Patient: Female, age 74
When the patient was 74 years old, she visited her GP due to swelling of the left lower limb, fatigue, and bruising (Table 1, Timeline Day 0). Her blood cell count showed remarkable anemia [hemoglobin (Hb): 8.8 g/dl] and thrombocytopenia [platelet (PLT) count: 25 x 109/L]. After a consultation with the HUH ER and hematologists, more laboratory tests, a whole-body CT scan, and a bone marrow biopsy were scheduled. The hypothesis of the hematologists included myelodysplastic syndrome (MDS).
A week after she visited her GP (before her CT scan and bone marrow biopsy), the patient was admitted to the HUH ER due to pain, worsening edema, and a bruise on her left lower limb. A clinical examination revealed a palpable mass in her abdomen and pain when flexing her left hip. The patient was afebrile and did not have a history of weight loss. She presented with worsening anemia (Hb: 8.0 g/dl), thrombocytopenia (PLT: 17 x 109/L), and elevated infection markers [white blood cells (WBC): 15.0 x 109/L; C-reactive protein (CRP): 39 mg/L]. Her blood electrolytes, sugar level, liver and kidney function, clotting time, vitamin B12, and folic acid tests were normal, but the ferritin level was elevated. Blood and urine samples were collected for bacterial cultures. A thromboembolic event was suspected, and the patient was started on tinzaparin.
A body CT (including pulmonary angiography) scan showed small areas of ground-glass opacity, predominantly on the right side of the patient (Figure 2C). PE was not evident but could not be definitely excluded. Her abdominal CT scan showed growth of the suspected pseudotumor (to 6 cm x 7.5 cm x 9 cm, Figure 2D) and fractures of the pubic bone and trochanter major. The spleen appeared normal in size. A day later, a lower-limb ultrasound (US) was performed, which ruled out the presence of DVT. Due to a further decrease in the patient's Hb and PLT levels and the need for RBC and PLT transfusions, treatment with tinzaparin was discontinued. The results of her blood and urine bacterial cultures and Helicobacter tests were negative. MDS, malignancy, or bleeding (e.g., hematoma of the psoas region) was suspected.
A bone marrow biopsy was performed, and its preliminary results showed negative for MDS, leukemia, lymphoma, and other malignancies. An abdominal CT scan with angiography was performed again, and no signs of bleeding were found. The radiology report indicated that her suspected pseudotumor was large, but there was no significant change in size compared with the scan taken 3 days earlier. The arthroplasty surgeon from the HUH Arthroplasty Center (HUS Peijas Hospital, Vantaa, Finland) was contacted for consultation. Metal artifact-reducing sequence magnetic resonance imaging (MARS-MRI) was recommended but was not immediately available.
A full blood count indicated reticulocytosis (150-310; normal range: 30-108 x 109/L), low RBC fragments (0.8%-1.1%), and elevated WBC with neutrophilia but normal-to-borderline-low lymphocytes. The patient's hemolysis markers (e.g., haptoglobin and bilirubin) and clotting times were normal. Her plasma protein fractions were normal except for borderline-low albumin levels. Lactate dehydrogenase (450-560 U/L; normal range: 155-255 U/L) and D-dimer (30-38 mg/L; normal range: <0.5 mg/ml) were elevated. A Coombs C3d test was positive. An iron panel showed mild iron deficiency and elevated erythropoietin (EPO) levels. Iron was administered intravenously to correct her iron deficiency. Thyroid hormone tests were normal. Paroxysmal nocturnal hemoglobinuria tests were negative. Based on her laboratory results, autoimmune hemolytic anemia (AIHA), cold AIHA, idiopathic thrombocytopenic purpura (ITP), AIHA combined with ITP, and chronic disseminated intravascular coagulation (DIC) were considered possible. A cold hemagglutinin test was negative. Given her possible ITP, the patient received 40 mg of dexamethasone daily for 4 days and IV immunoglobulin (IVIG; 1 mg/kg per day) twice, without a significant response. Because of her poor response to PLT transfusions, hematologists suggested a peripheral mechanism contributing to thrombocytopenia (e.g., bleeding, vasculitis, or another inflammatory reaction).
Further tests were performed, which resulted negative for hepatitis, parvovirus, Epstein-Barr virus, and human immunodeficiency virus. Among the blood coagulation factors, factors VIII and IX, as well as the active von Willebrandt factor (vWF) and vWF antigen, were slightly above the normal ranges. However, factor FVXIII was slightly below the normal range. These findings suggest a reactive response to possible bleeding. The results of the final bone marrow biopsy of the patient showed normal cell lines, normal granulopoiesis and erythropoiesis, and no signs of MDS, leukemia, lymphoma, or other malignancies. A gene test for BCR-ABL:which can diagnose certain hematologic malignancies:was negative. Her interleukin 2 receptor levels were not as high as expected in hemophagocytic lymphohistiocytosis. Her antiphospholipid antibodies were negative.
MARS-MRI of her left THA and suspected pseudotumor showed significant growth of the mass in multiple locations, namely, the iliopsoas region (7.1 cm x 6.6 cm x 8.9 cm, Figure 2E), posteromedial to the acetabulum (4.7 cm x 4.8 cm x 8.8 cm, Figure 2F), and near the fractured trochanter major (4.1 cm x 2.1 cm x 6.4 cm, Figure 2G). The blood metal ion levels of the patient were not increased [cobalt (Co) level was below 0.9 microg/L, and Cr level was below 0.6 microg/L]. An arthroplasty surgeon was contacted for consultation. Since her diagnosis remained unclear and the rapid growth of the suspected pseudotumor in association with MoP THA was very unusual, US-guided 1 cm trocar biopsies with histopathological diagnosis, bacterial samples, and a new pelvic CT scan were requested before a possible surgery.
In the following 5 weeks after the patient's hospital admission, her condition slowly deteriorated. She suffered from hemoptysis, bleeding from oral mucous membranes and gingiva, and melena. Her oxygen saturation (Sat) values decreased to 88%-92%, and her consciousness became impaired. She had tachycardia [pulse (p.): 100] and minor changes in her electrocardiogram (ECG; T-wave inversion in lead III). A catheter was inserted to treat her urinary retention. Her head CT scan showed white matter degeneration that was normal for her age. A chest CT scan showed a wide, diffuse alveolar hemorrhage, and the related radiology report recommended tests for vasculitis. A pelvic CT scan (Figure 2H) showed wide osteolysis and several fractures around the acetabular components, and the related radiology report suggested osteomyelitis or a THA-associated infection. Tests for vasculitis [e.g., anti-neutrophil cytoplasmic antibody (ANCA) and myeloperoxidase] were negative. Because of her poor response to PLT transfusions, the patient was tested for anti-human leukocyte antigen (HLA) class I antibodies. She developed a strong immune response. HLA-typed platelets were needed, which significantly delayed the trocar biopsies. WBC (23 x 109/L) and CRP (145 mg/L) levels were elevated. Although no infection was evident, treatment with cefuroxime was initiated.
US-guided 1 cm trocar biopsies were performed twice. They showed dense connective tissue, some macrophages pigmented with foreign material (likely metal), and necrotic debris, suggesting an inflammatory reaction but neither infection nor malignancy (Supplementary Figure S1). After the trocar biopsies, treatment with cefuroxime was replaced with piperacillin-tazobactam. Later on, daptomycin was added to her treatment regimen.
Hematologists were confident about the peripheral mechanism for anemia and thrombocytopenia (i.e., pseudotumor-associated bleeding, vasculitis, or another inflammatory reaction). Excision surgery of the suspected pseudotumor was advised and performed to preserve the patient's life.
First, the proximal part of an old anterior scar was incised, and the pelvic part of the suspected pseudotumor was visualized through an iliac window following the medial surface of the ilium. The suspected pseudotumor, along with its capsule, was detached from its margins, requiring it to be opened for safe removal. The femoral nerve and pelvic vessels remained intact. Then, another incision was made to an old posterior scar at the trochanter major. As had been suspected, based on preoperative imaging, the visualized trochanter major was previously fractured. After the capsule was opened and the joint was dislocated, the femoral head part of the endoprosthesis was removed. The femur was lifted anteriorly, and the posterior part of the suspected pseudotumor was detached and removed. Through an anterosuperior opening at the acetabular cup, anteromedial to the ilium, all the remaining suspected parts of the pseudotumor were detached and removed. The acetabular part of the endoprosthesis was found to have partly loosened and was removed, along with the cement and mesh between the bone and cement, without significant bone loss. Surgical drapes were soaked in saline with epinephrin and used for hemostasis of the acetabular region. Then, the remaining femoral part of the endoprosthesis was visualized and removed without fractures. The patient was left with a Girdlestone situation. After additional hemostasis of the acetabular region with TachoSil  Fibrin Sealant patches, hydrogen peroxide lavage was administered, a surgical drain was placed, and the wounds were closed in layers. After collecting bacterial, TB, and fungus samples, all excised tissues were sent for a pathological examination. Macroscopically, the tumor resembled a typical granulation-tissue pseudotumor with no signs of bleeding.
The surgical blood loss of the patient was estimated at 1.9 L. While under general anesthesia, she needed a high-dose infusion of norepinephrine for severe hypotension. Pulmonary bleeding was evident during her intubation. The patient was extubated successfully and transferred back to the intensive care unit. Bleeding from the surgical drain (0.8 L) continued during her first postoperative day but gradually subsided thereafter. The surgical drain was removed on the third postoperative day.
Despite the excision of the patient's THA and pseudotumor, as well as RBC and PLT transfusions, her anemia and thrombocytopenia persisted. Immediately after her surgery, her blood lactate levels increased to 9 mmol/L (normal levels: 0.5-2.2 mmol/L) but then normalized within 2 days. Her WBC increased to 45.5 x 109/L and her CRP to 306 mg/L. Despite respiratory support with a high-flow nasal cannula, the patient had objective dyspnea and severe hypoxia due to an alveolar hemorrhage [arterial oxygen tension (PaO2): 7.3-8.5 kPa; fraction of inspired oxygen (FiO2): 0.4-0.7]. She did not tolerate a non-invasive ventilation mask. She became somnolent at first and then agitated. For sedation, a dexmedetomidine infusion was administered. She experienced a paroxysm of atrial fibrillation. A norepinephrine infusion was administered for hypotension, while furosemide was administered for oliguria. The patient developed moderate kidney insufficiency. Treatment with piperacillin-tazobactam was replaced with meropenem, while daptomycin was continued. She was also administered IVIG and anti-D immunoglobulin.
The histopathological diagnosis of the surgical pseudotumor revealed highly malignant AS. Because of the very poor prognosis of the condition, intensive care was withheld. After the patient was transferred to palliative care, she died within 24 h of severe hypoxia due to alveolar hemorrhage (68 days after her GP had detected her anemia and thrombocytopenia).
The histopathological diagnosis of her autopsy specimen showed an AS with CD31-positive cells in the pseudotumor (Figures 3A,B), lungs (Figures 3C,D), and bone marrow (Figures 3E,F).
Keywords: angiosarcoma, endoprosthesis, pseudotumor, thrombocytopenia, total hip arthroplasty
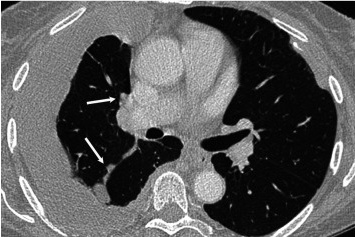
Image caption: When the patient was 74 years old, upon hospital admission, a body CT scan showed ground-glass opacity areas in the lungs (arrow), and.